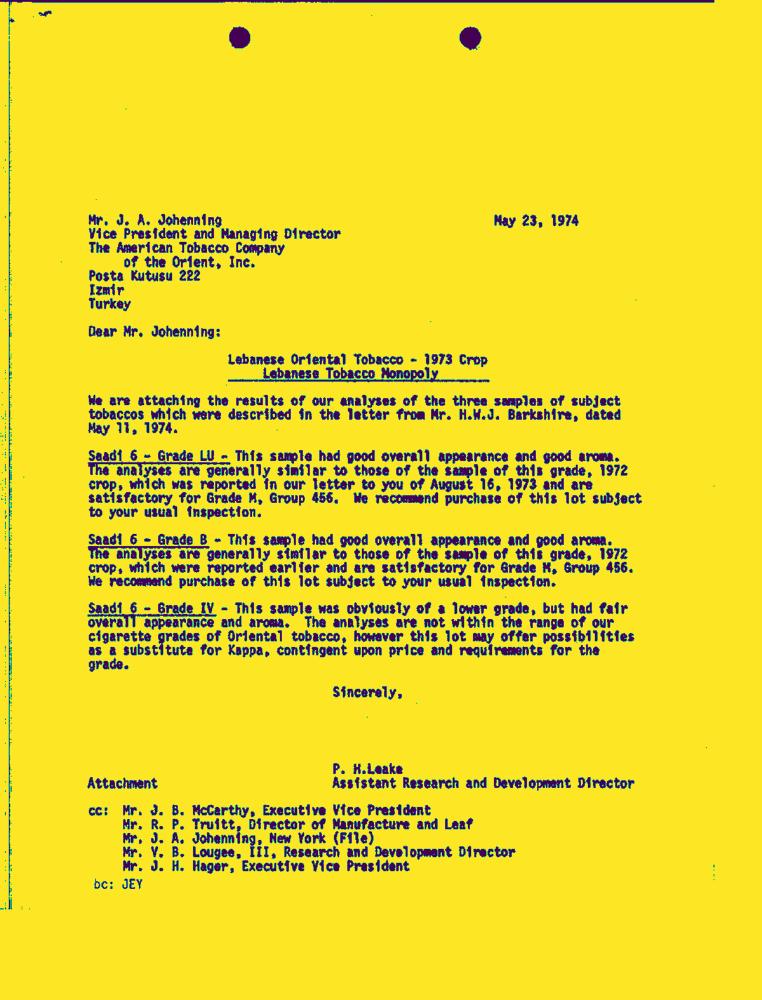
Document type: Letter-Doc